Question: What is the main concern?
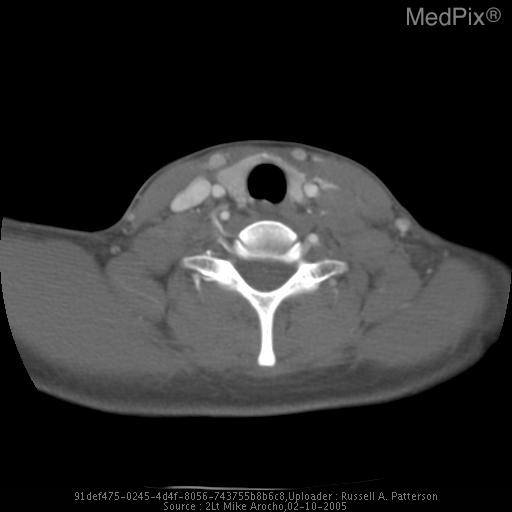
Answer: The findings suggest •  CXR: Enlargement of the right paratracheal stripe (8mm).
•  CT, neck:  2.4 x 2.4 cm mediastinal mass (enlarged lymph node). CT Slice Image (Axial)- enlarged lymph nodes both sides of neck. The patient might have a history of 27 yr old woman with c/o lymphadenopathy and fatigue for several months.